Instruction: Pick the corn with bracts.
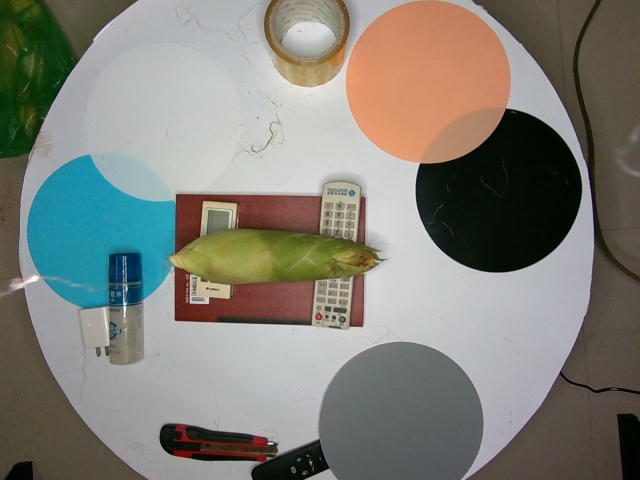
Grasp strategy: vertical